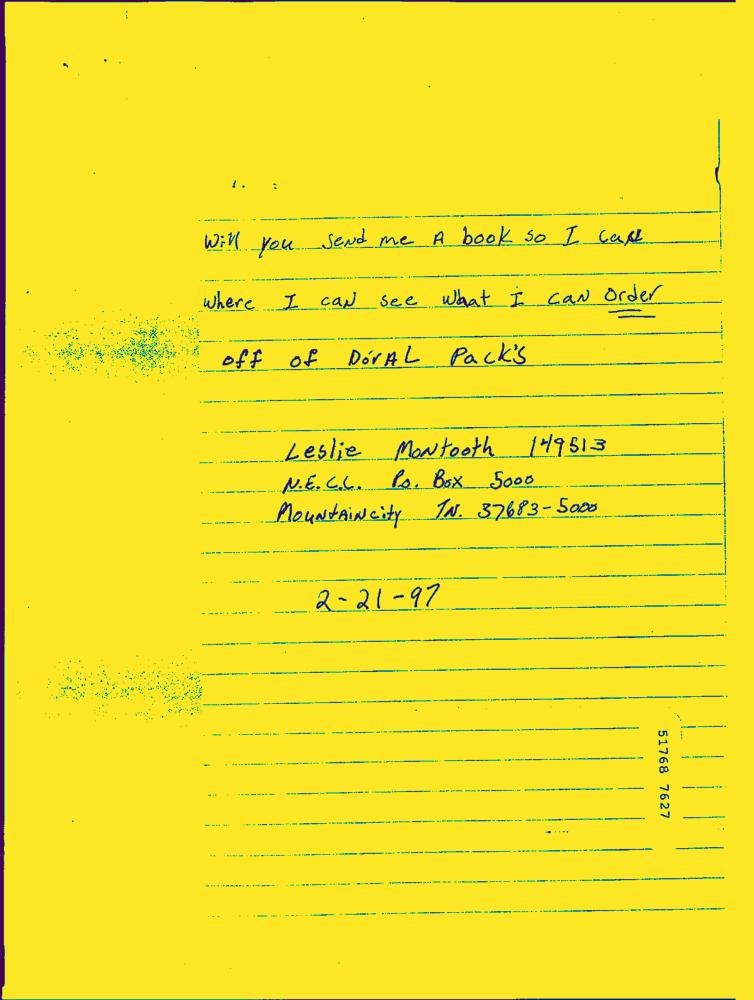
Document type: Hand-Written